Question: Which state is mentioned in the document?
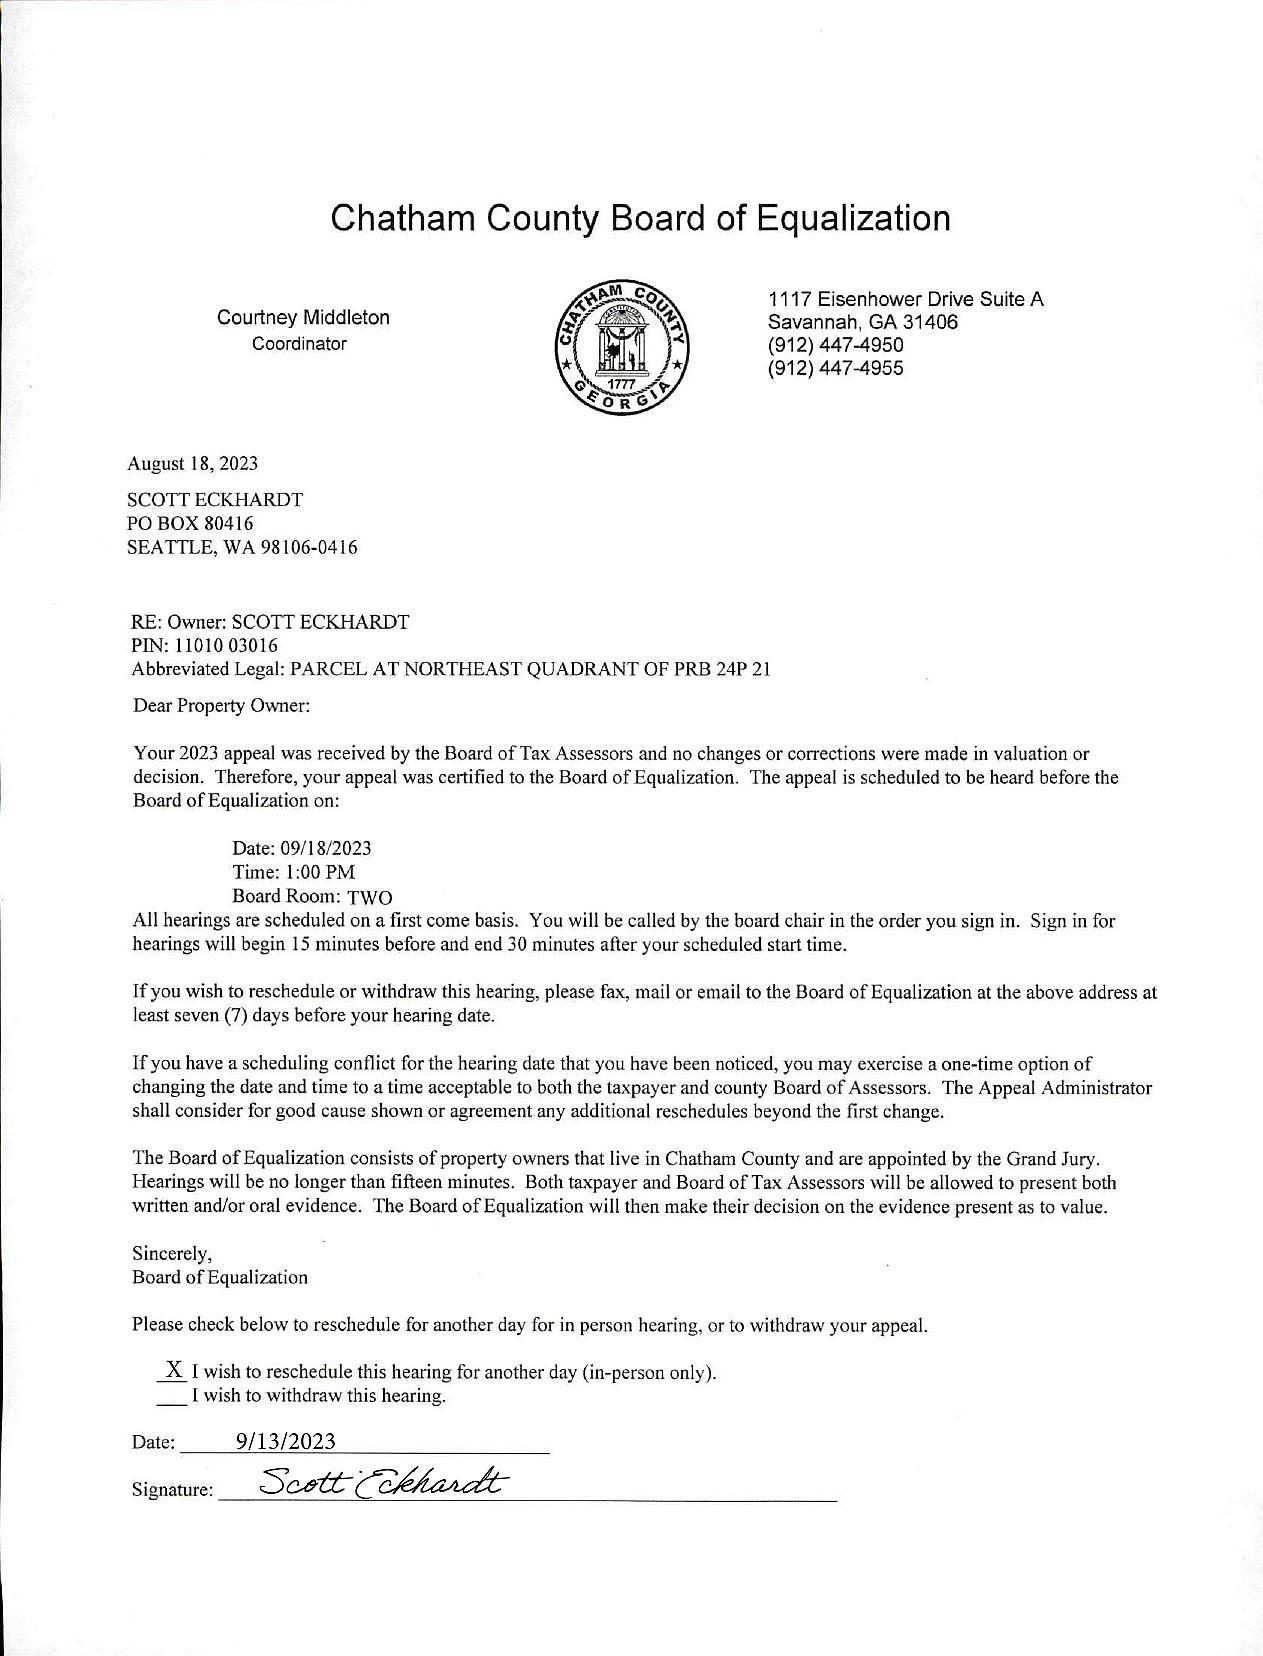
Answer: "GA"